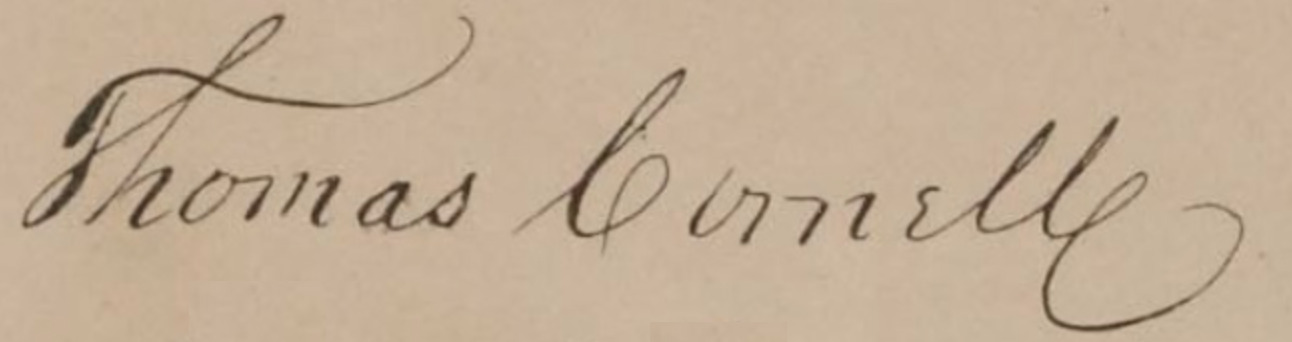
Signature of: thomas cornell